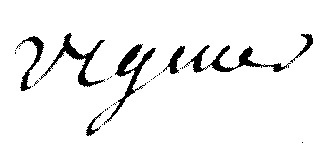
Signature of: jean baptiste viguier